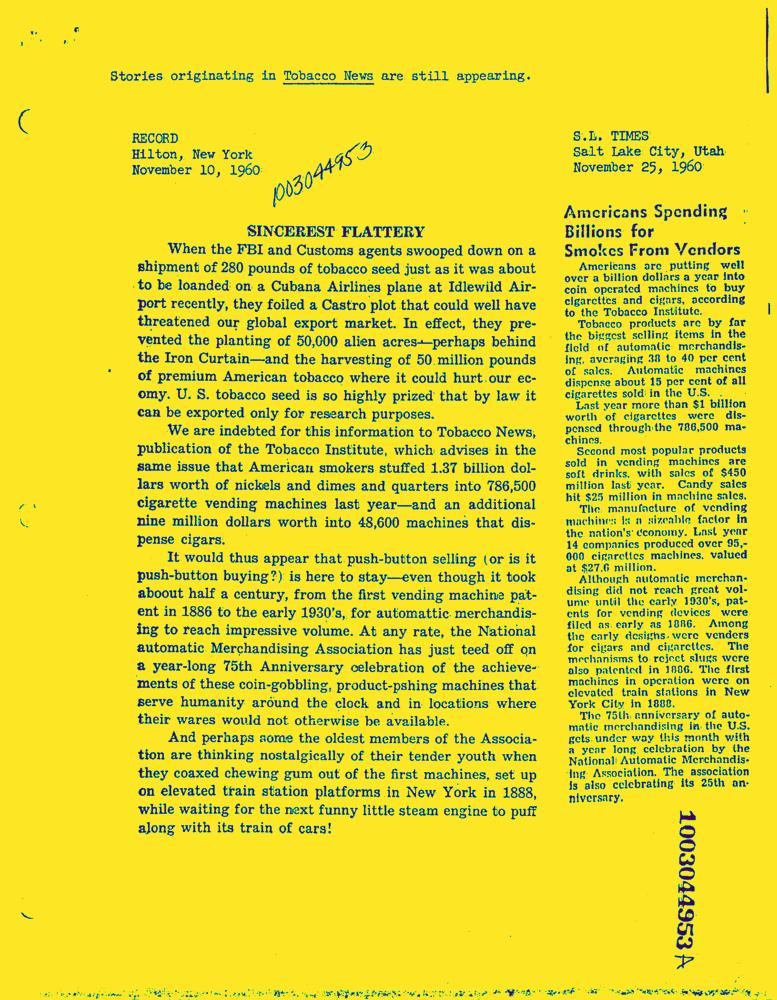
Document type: News-Article